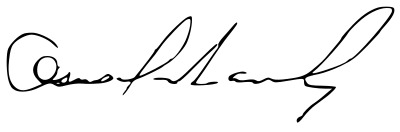
Signature of: osvaldo aranha